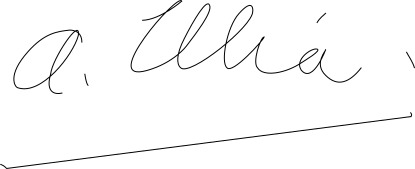
Signature of: arturo umberto illia